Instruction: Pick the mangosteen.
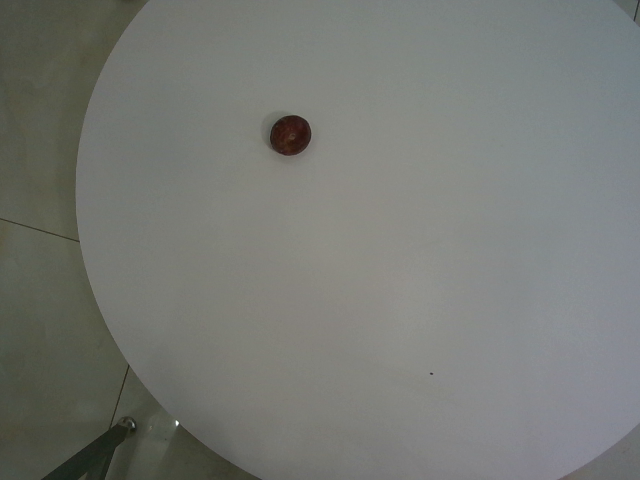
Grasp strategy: vertical